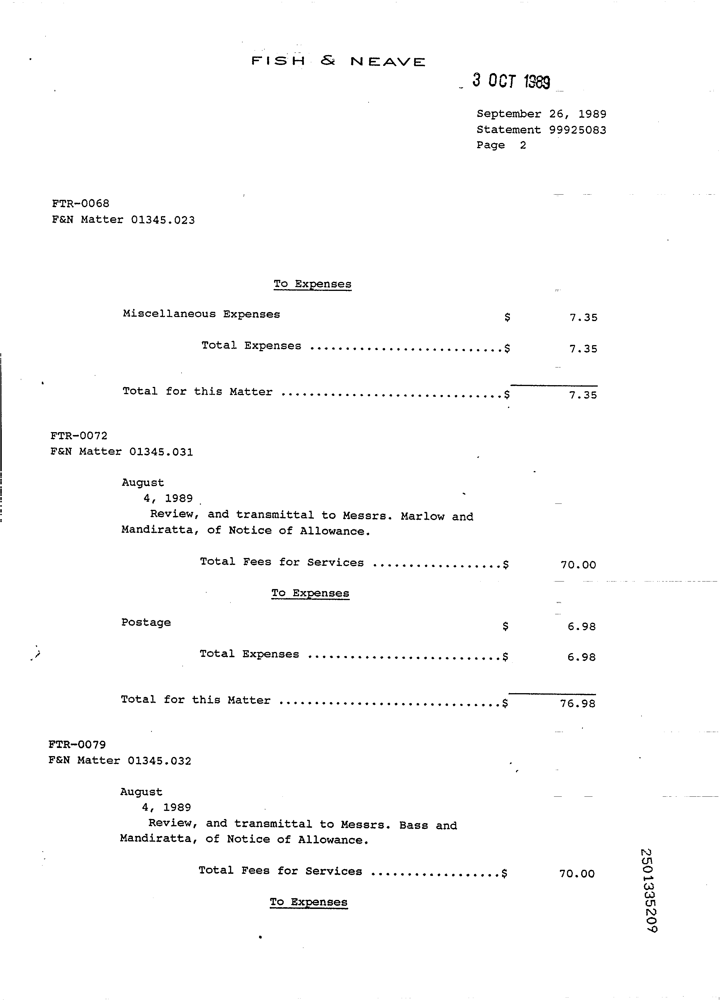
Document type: Invoice